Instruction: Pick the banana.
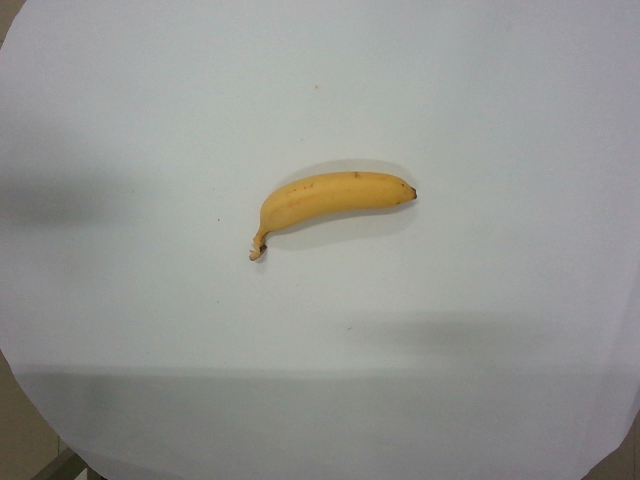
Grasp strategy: vertical